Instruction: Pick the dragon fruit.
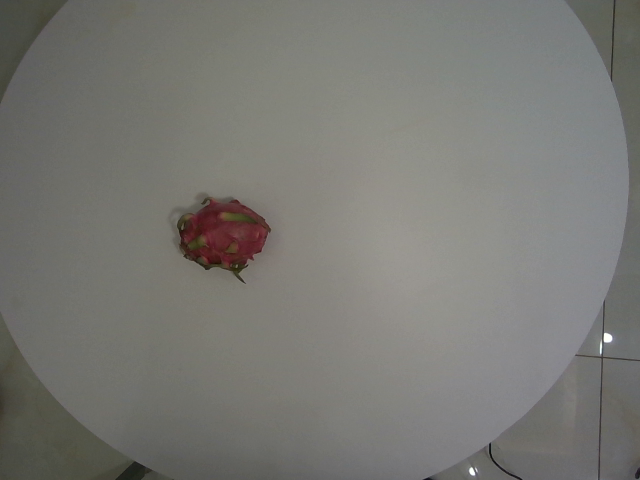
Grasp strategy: vertical